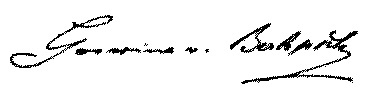
Signature of: goswina berlepsch